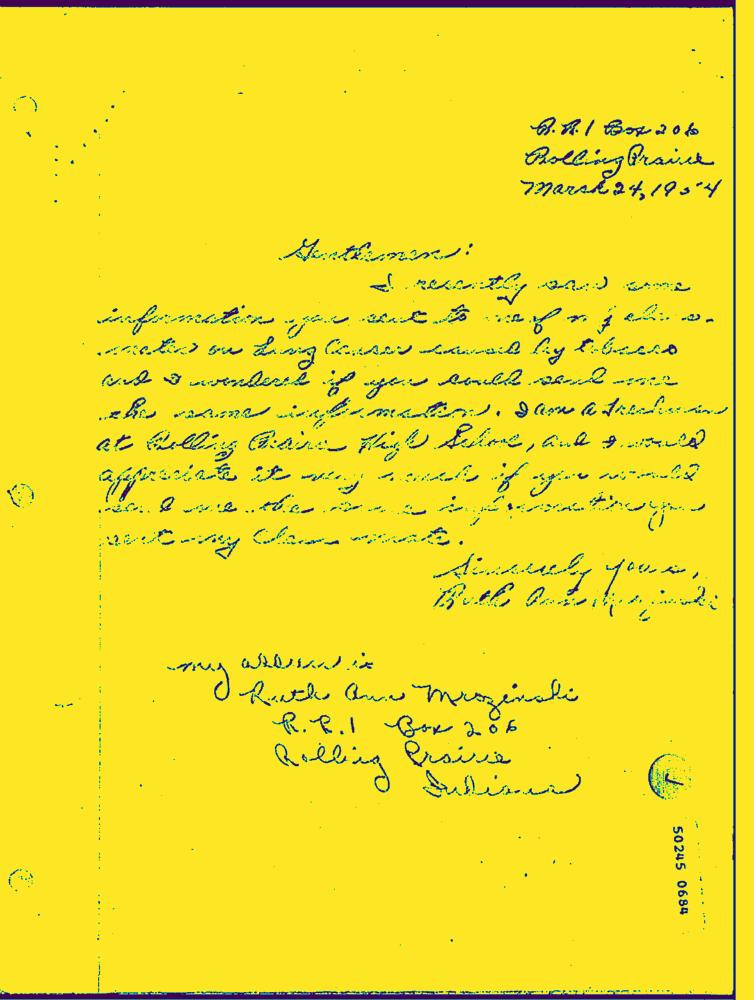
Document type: Hand-Written